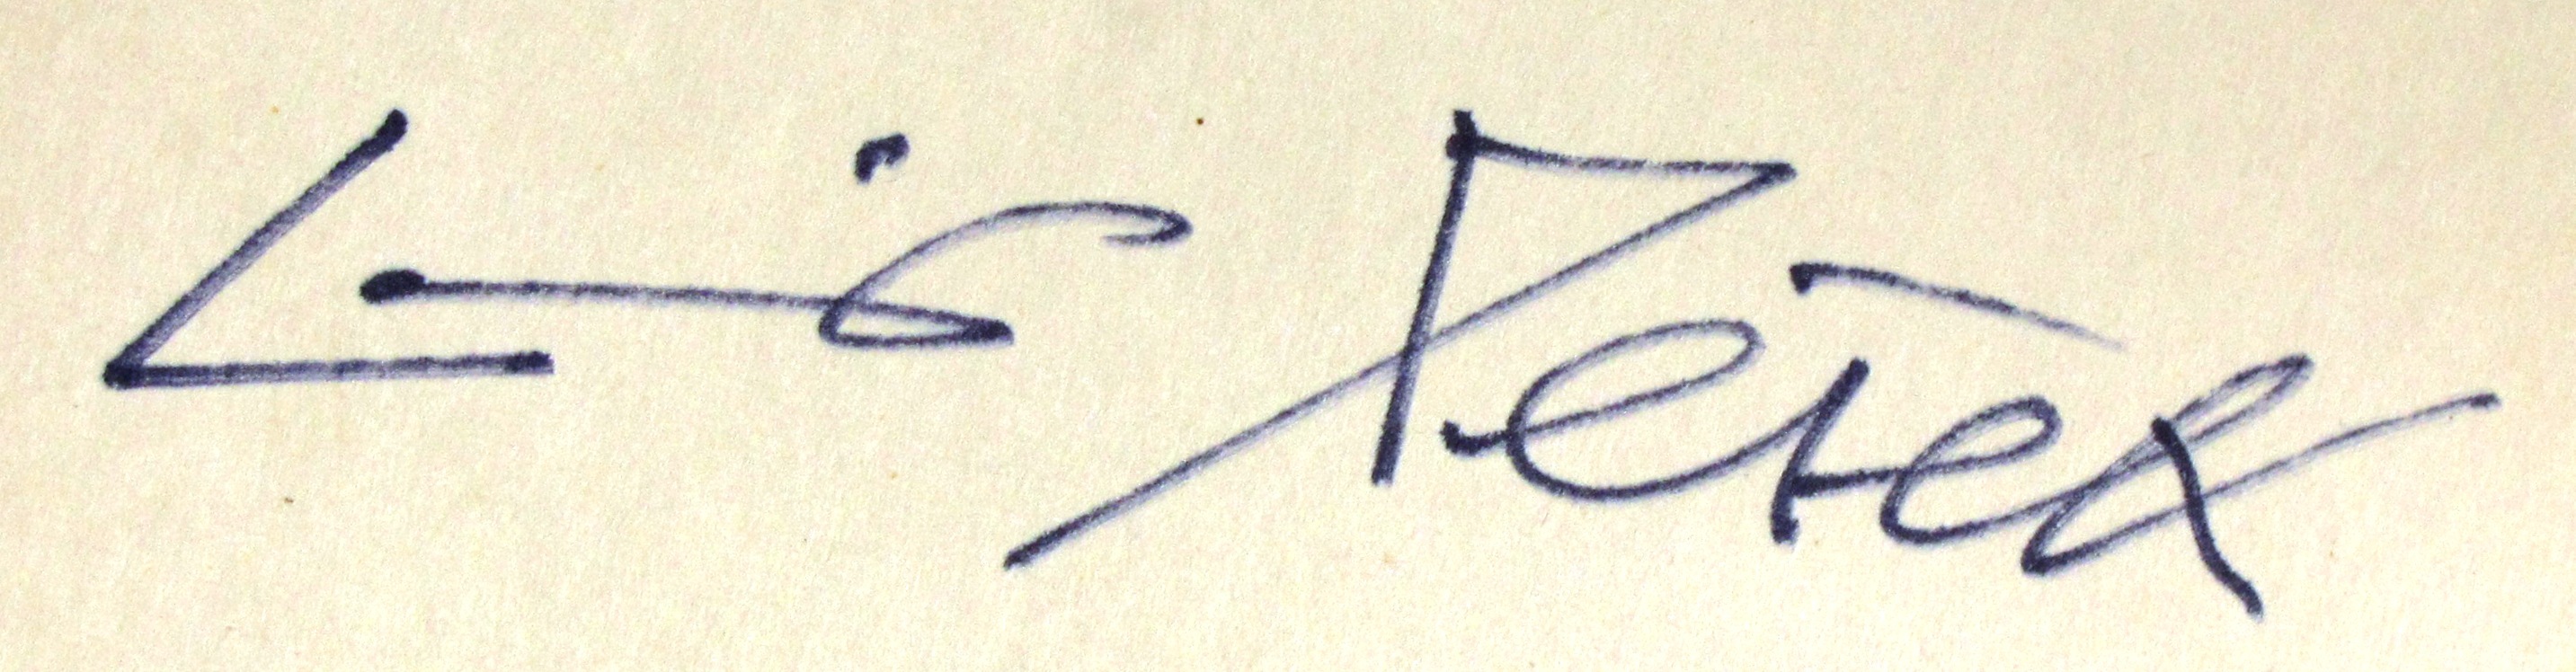
Signature of: ladislav pešek